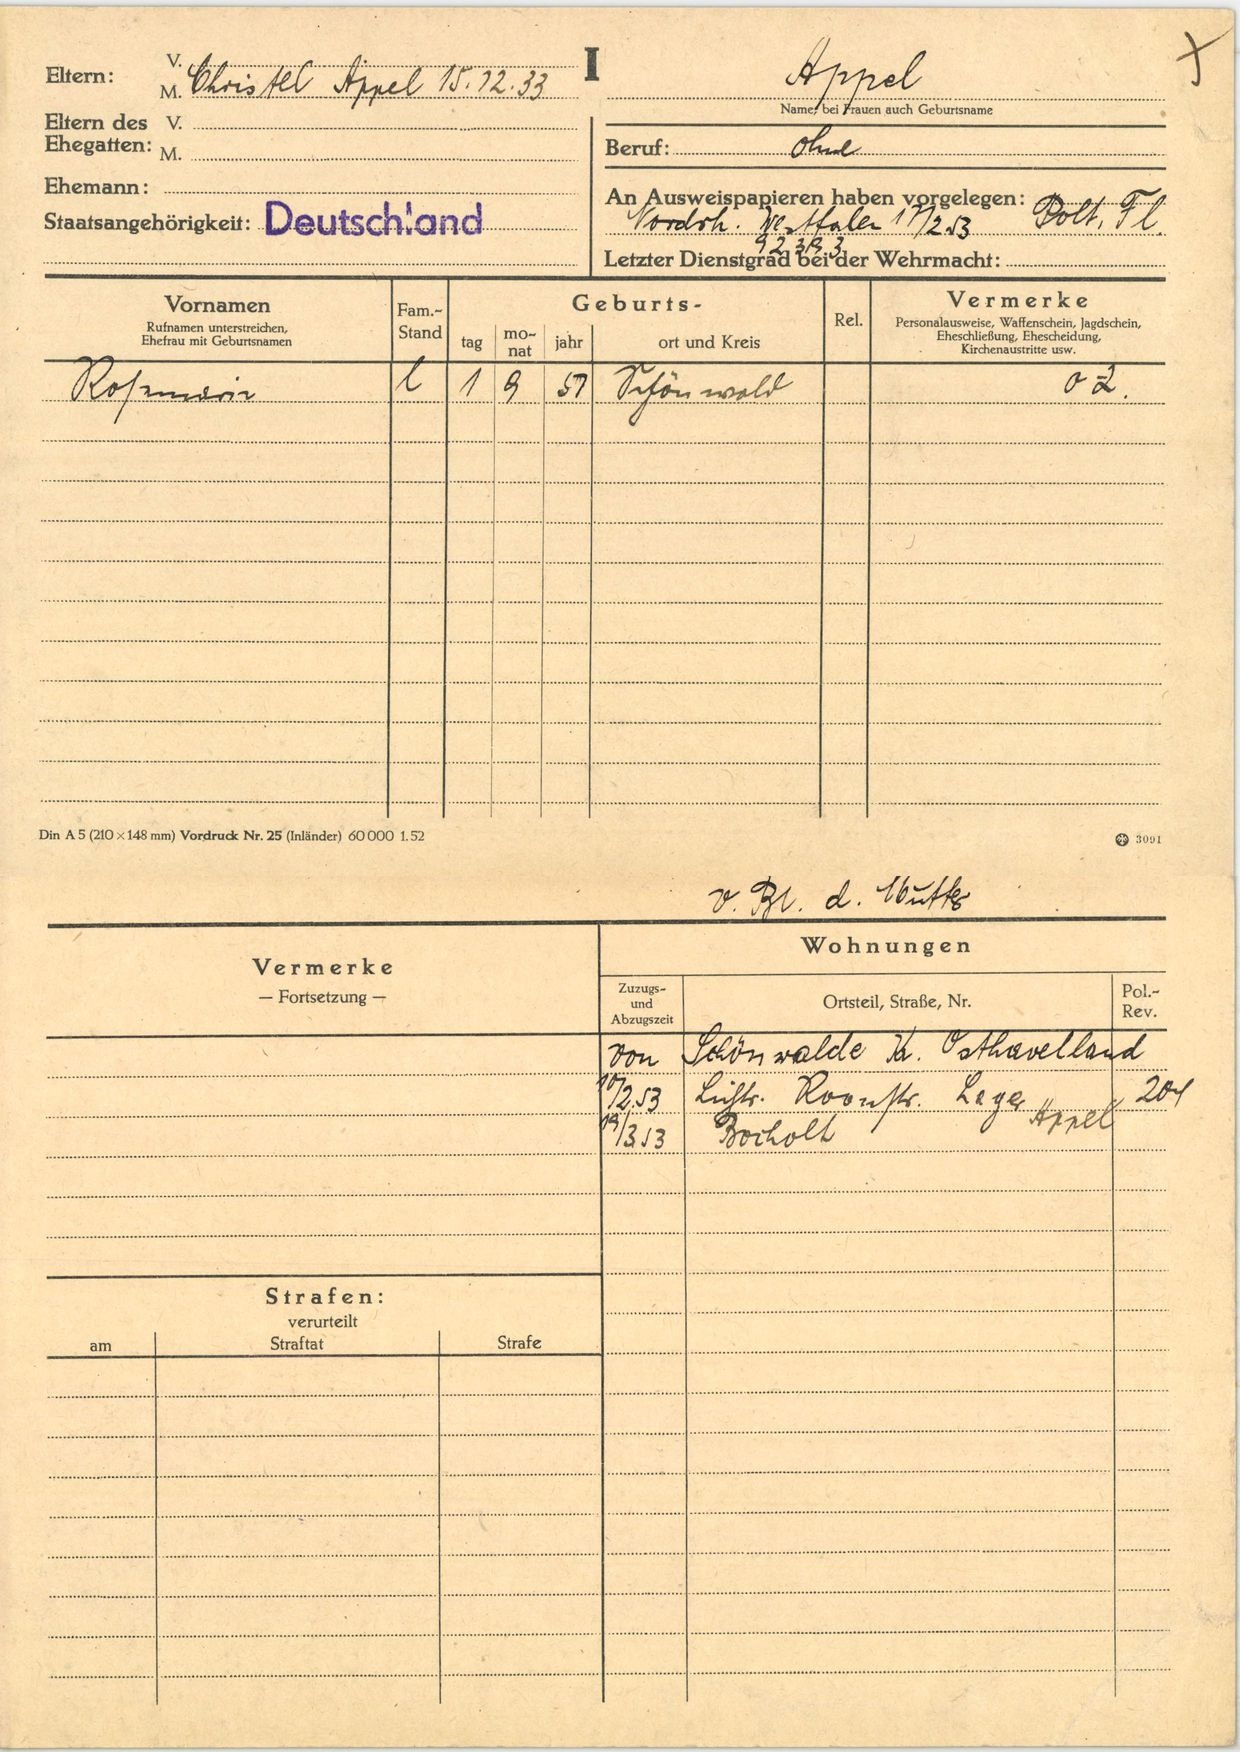
Appel